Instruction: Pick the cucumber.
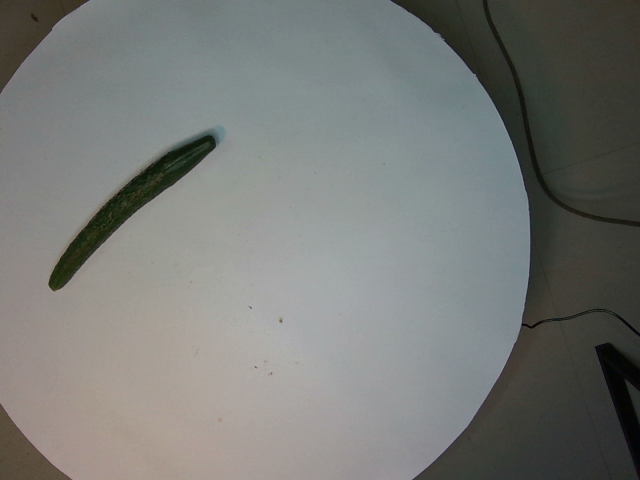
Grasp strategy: vertical